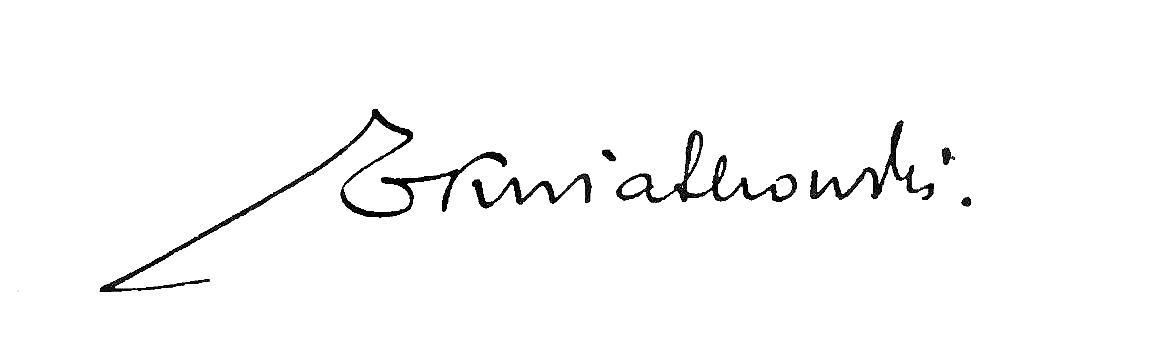
Signature of: eugeniusz kwiatkowski